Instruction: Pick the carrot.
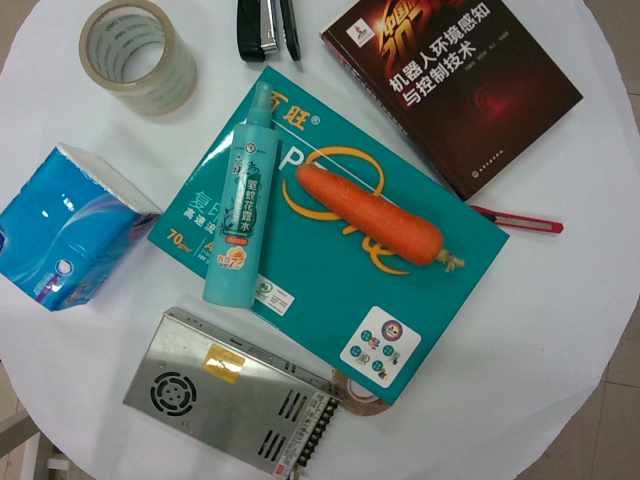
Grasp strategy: vertical